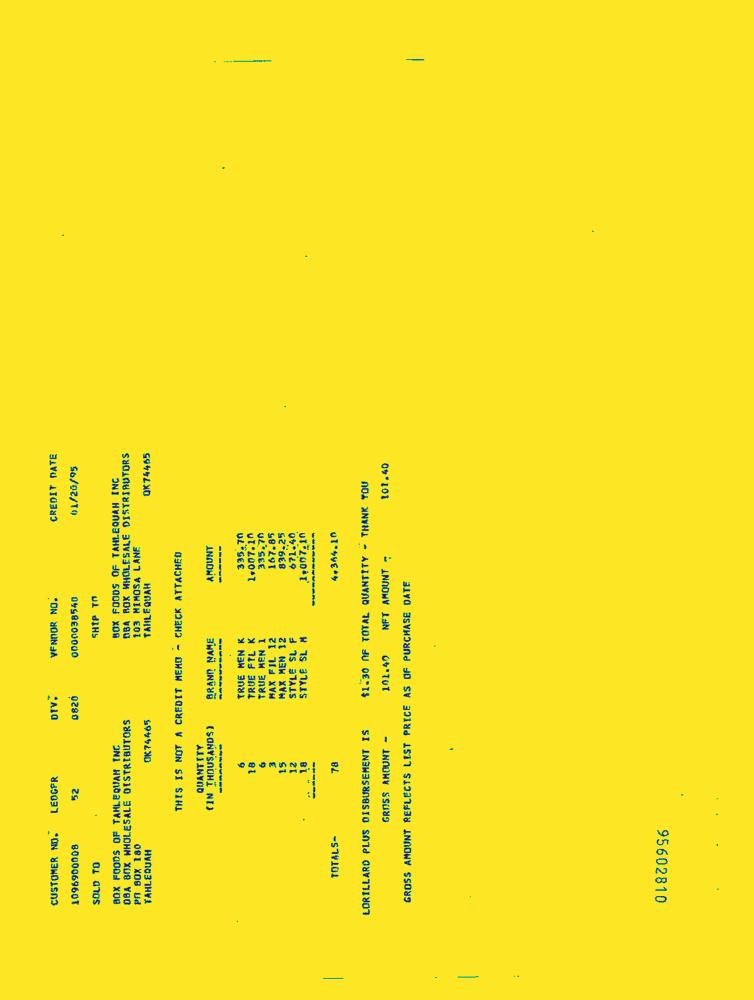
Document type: Invoice-Doc